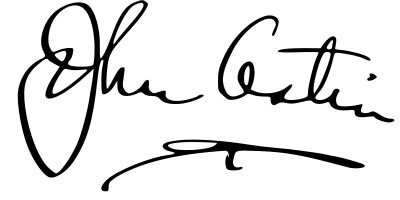
Signature of: john astin